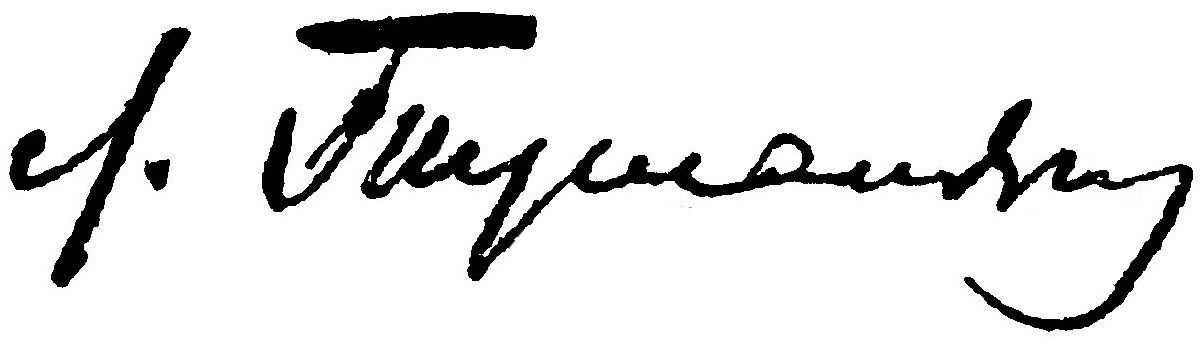
Signature of: levon tumanyan